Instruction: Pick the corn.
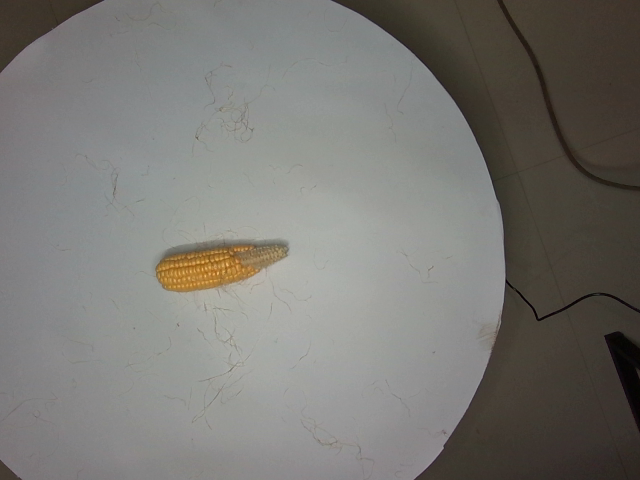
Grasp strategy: vertical